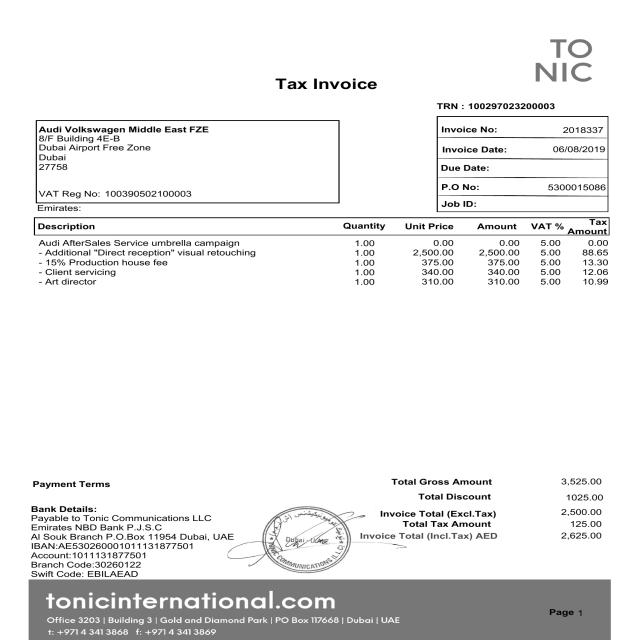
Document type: Invoice